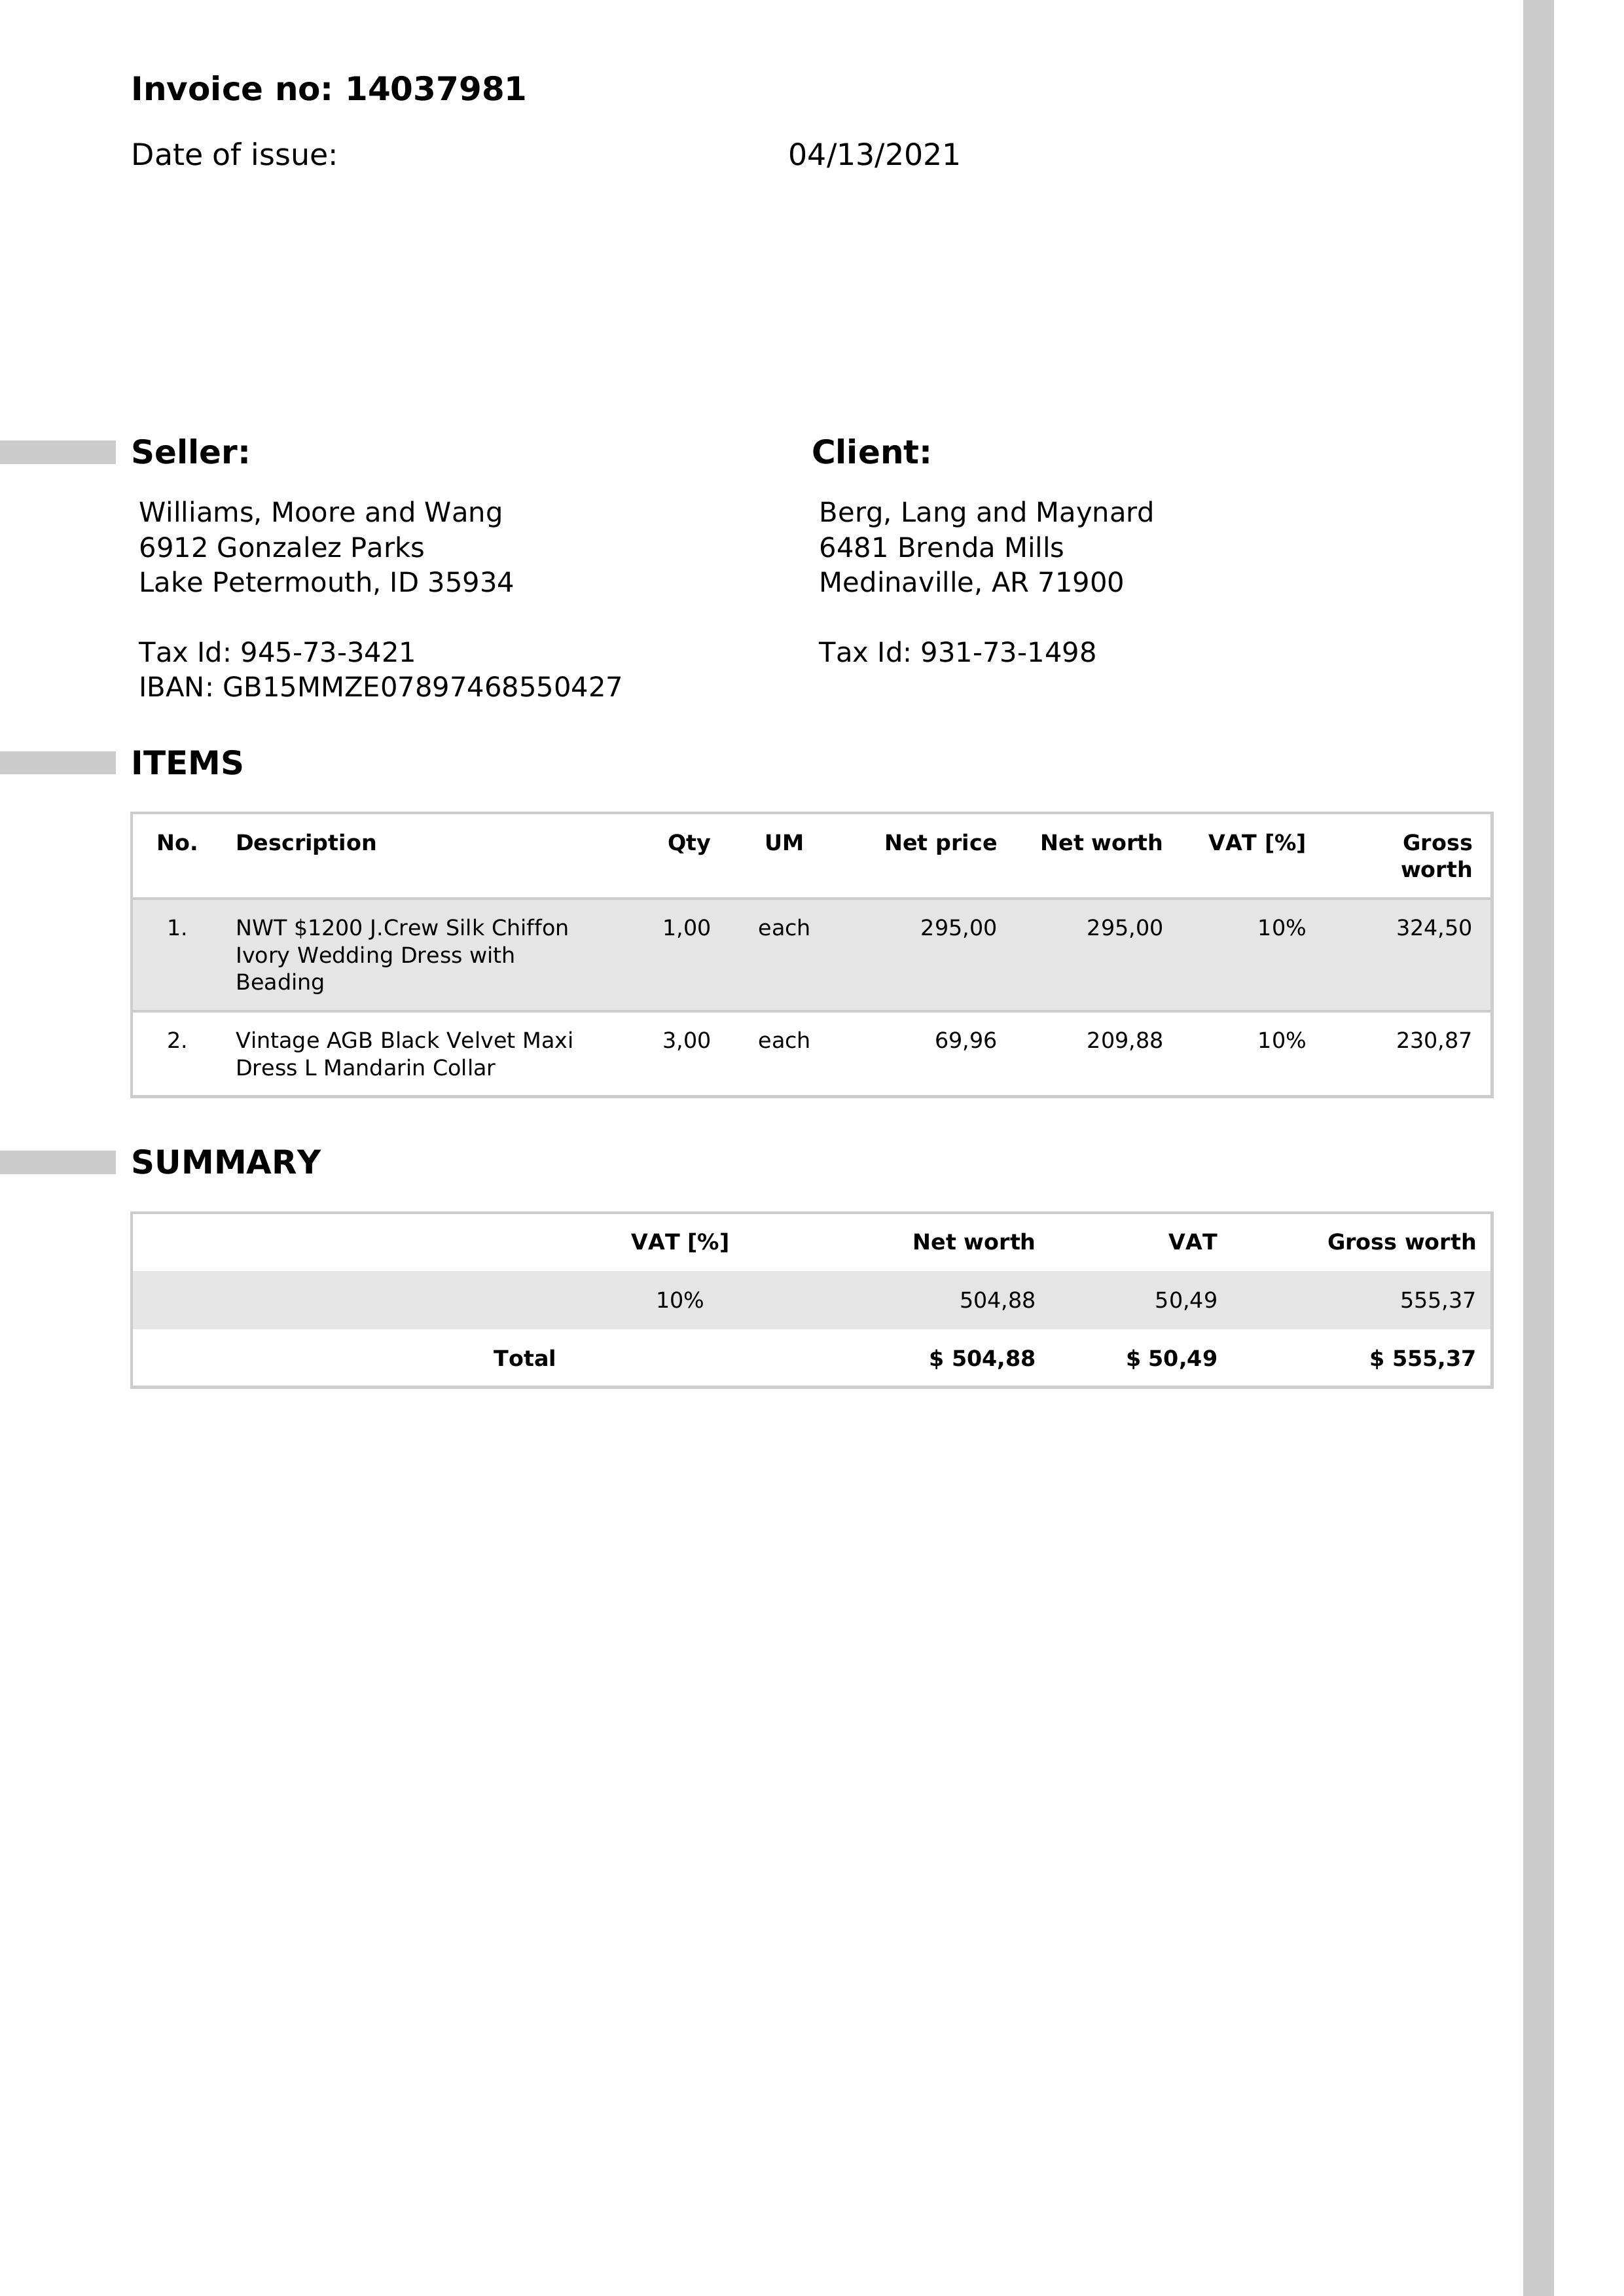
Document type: Invoice